Question: How is the property described in the document?
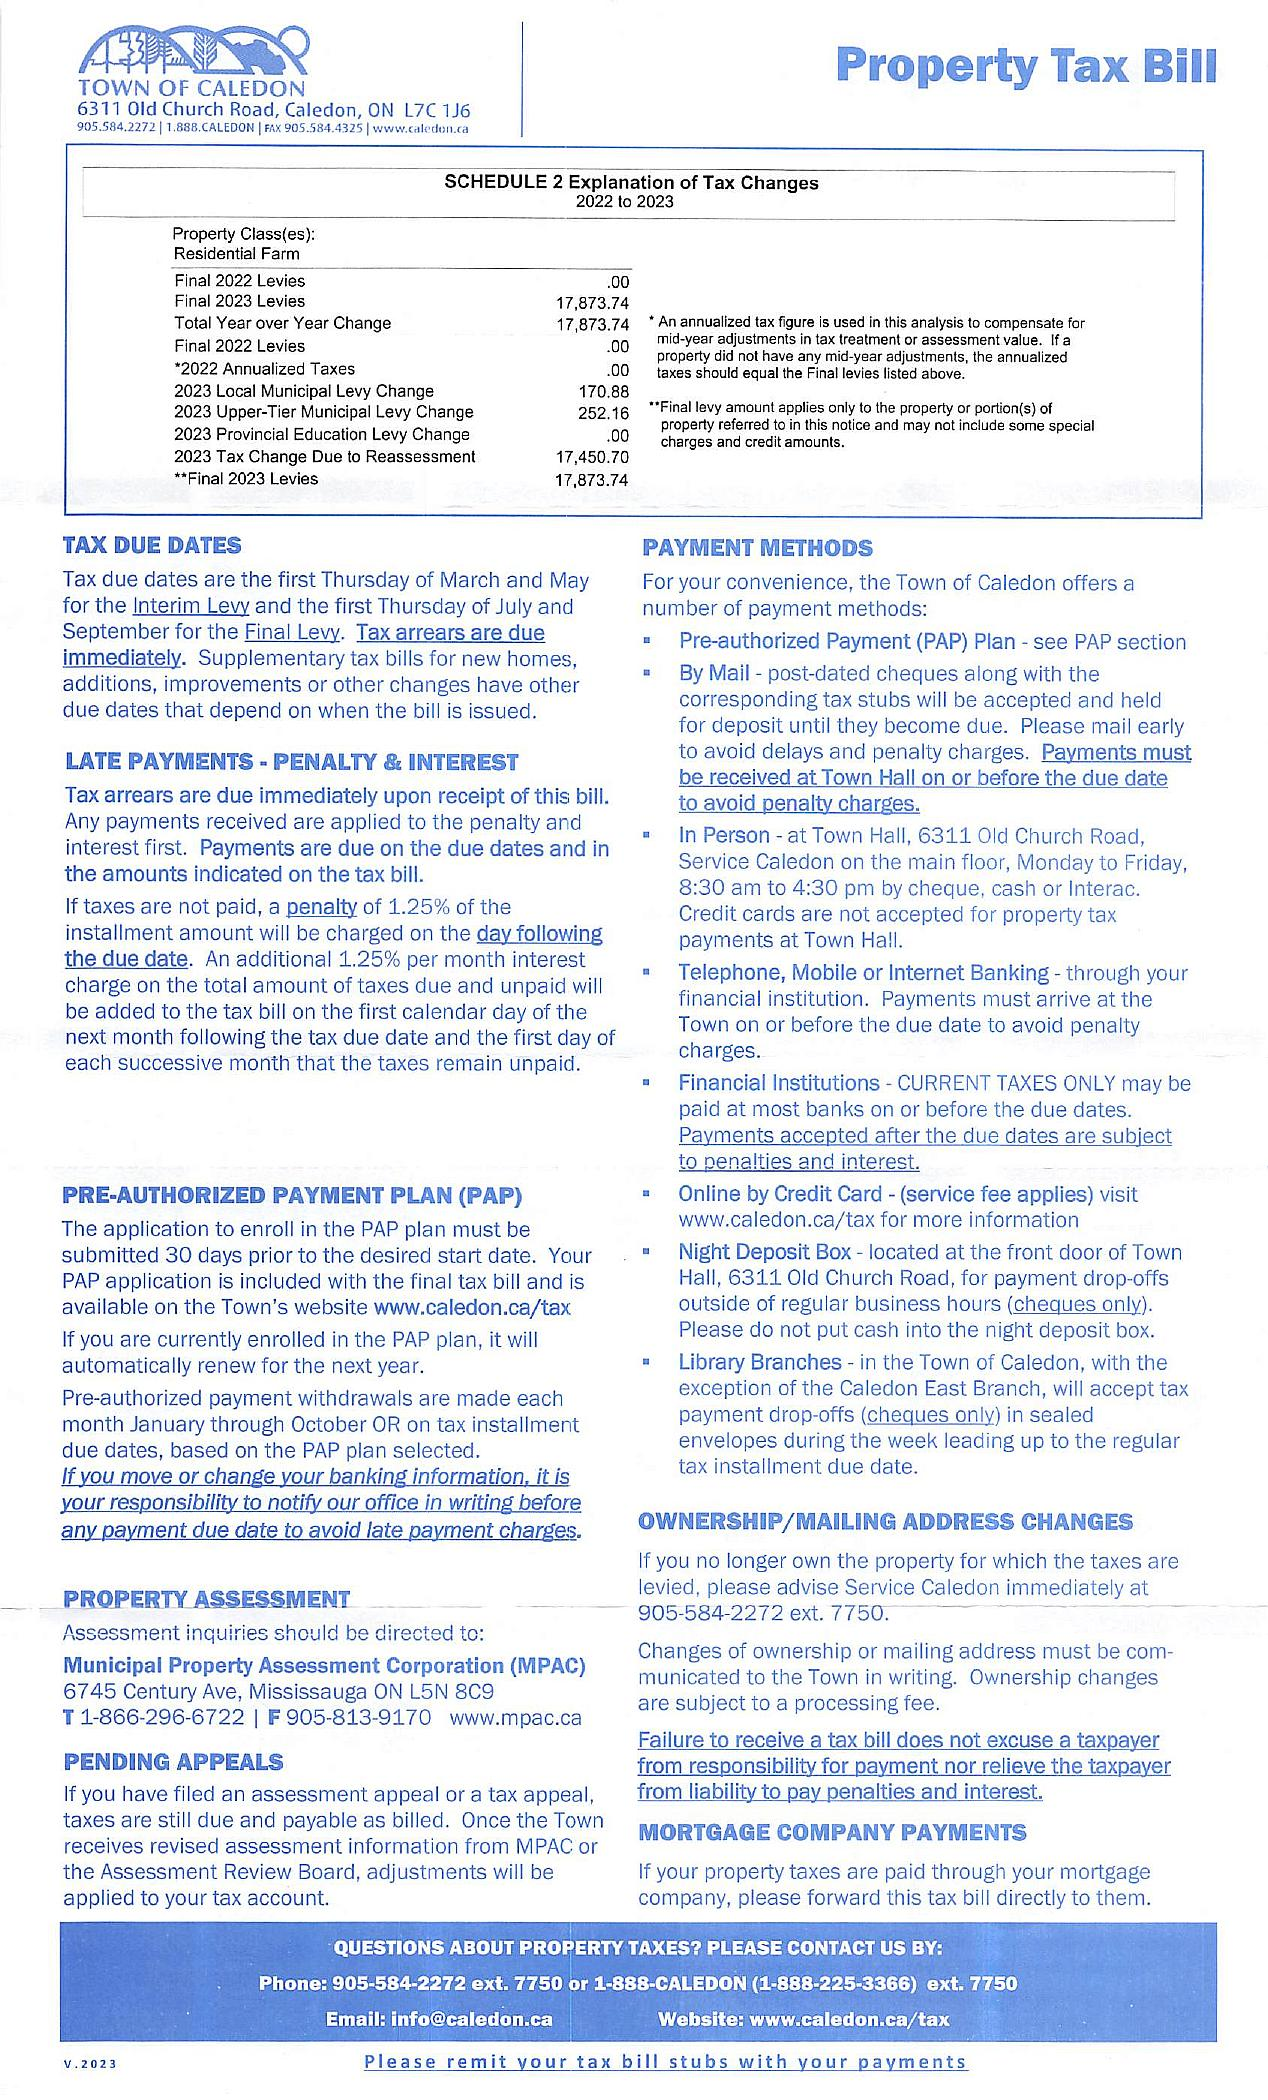
Answer: "Residential Farm"